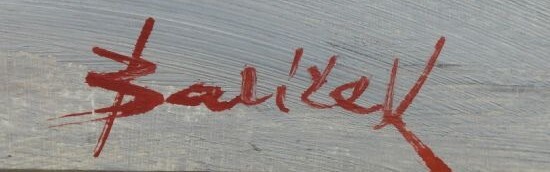
Signature of: karel balíček